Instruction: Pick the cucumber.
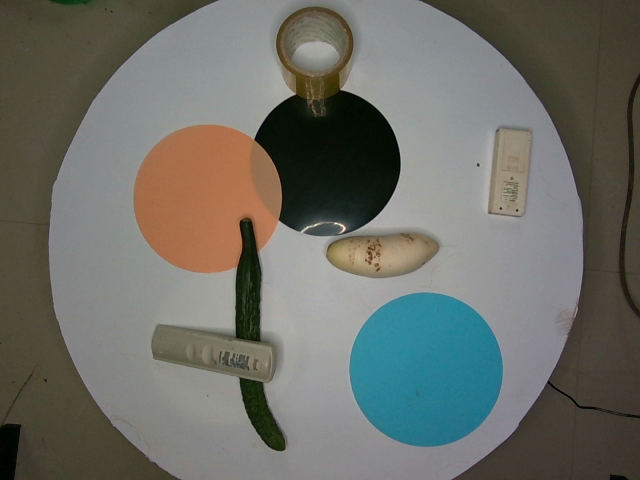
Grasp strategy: vertical